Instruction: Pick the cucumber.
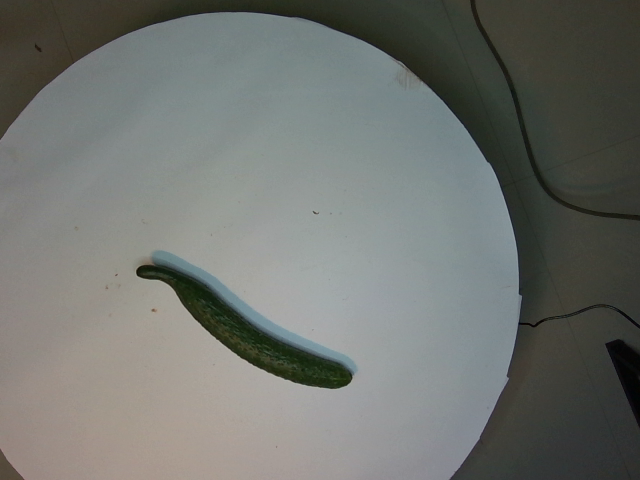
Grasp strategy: vertical